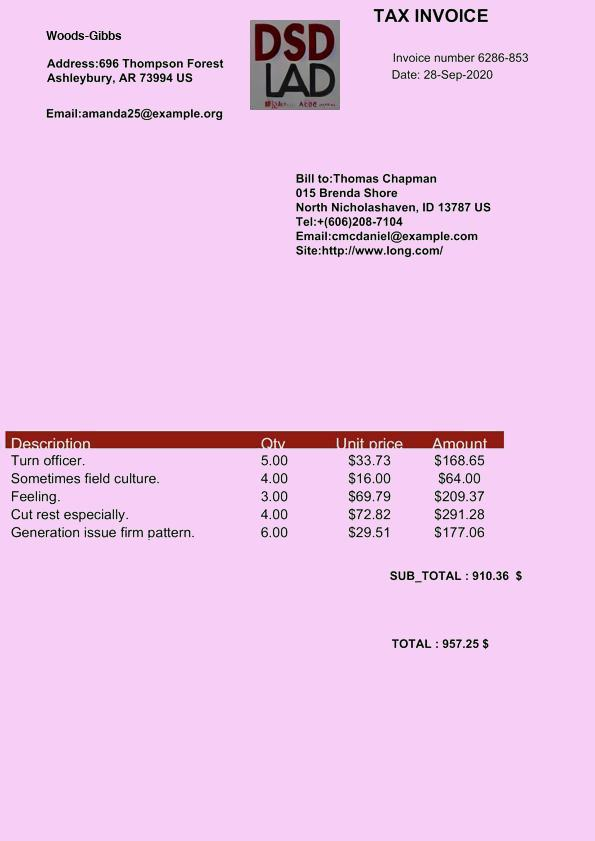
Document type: Invoice